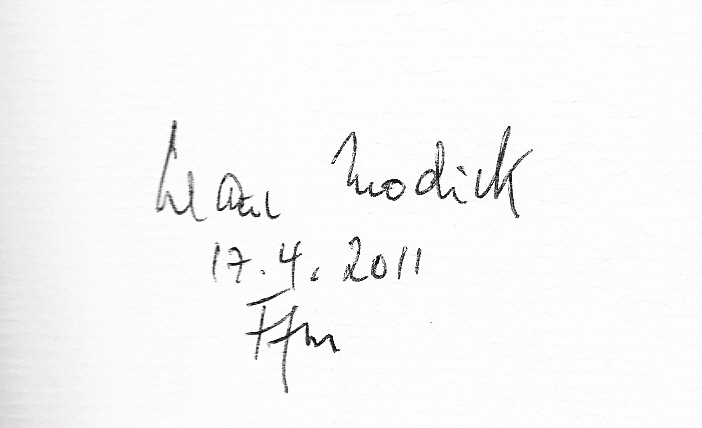
Signature of: klaus modick